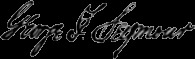
Signature of: george franklin seymour